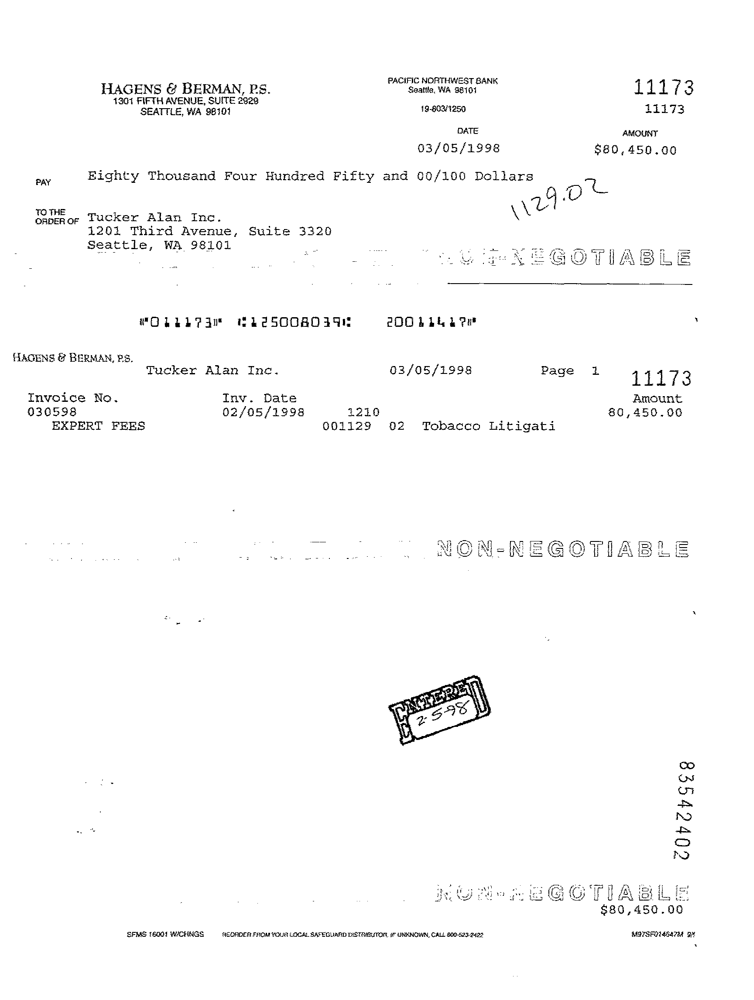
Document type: Invoice